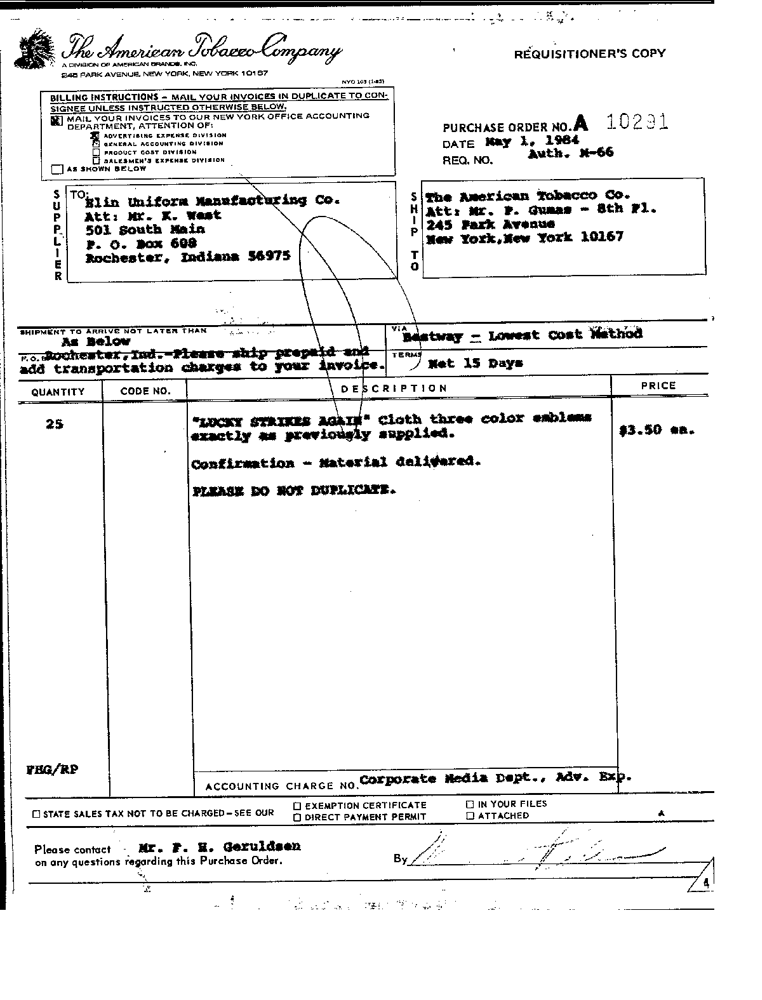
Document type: Invoice